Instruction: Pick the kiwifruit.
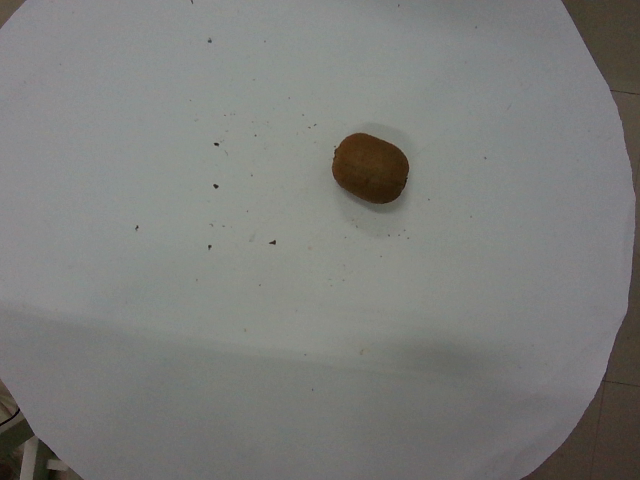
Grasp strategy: vertical